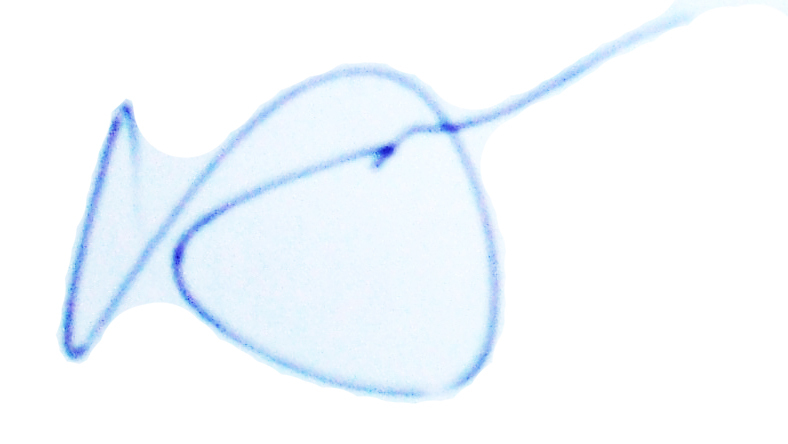
Signature of: horacio verbitsky